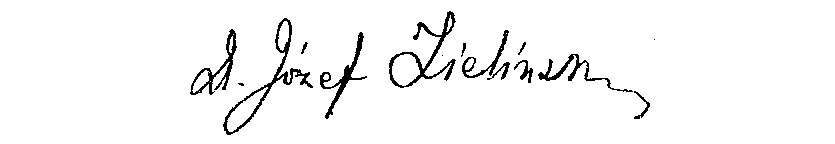
Signature of: józef zieliński